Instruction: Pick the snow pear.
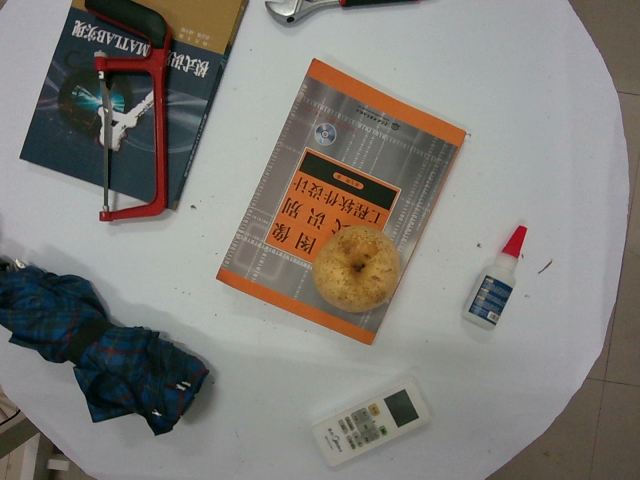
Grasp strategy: vertical